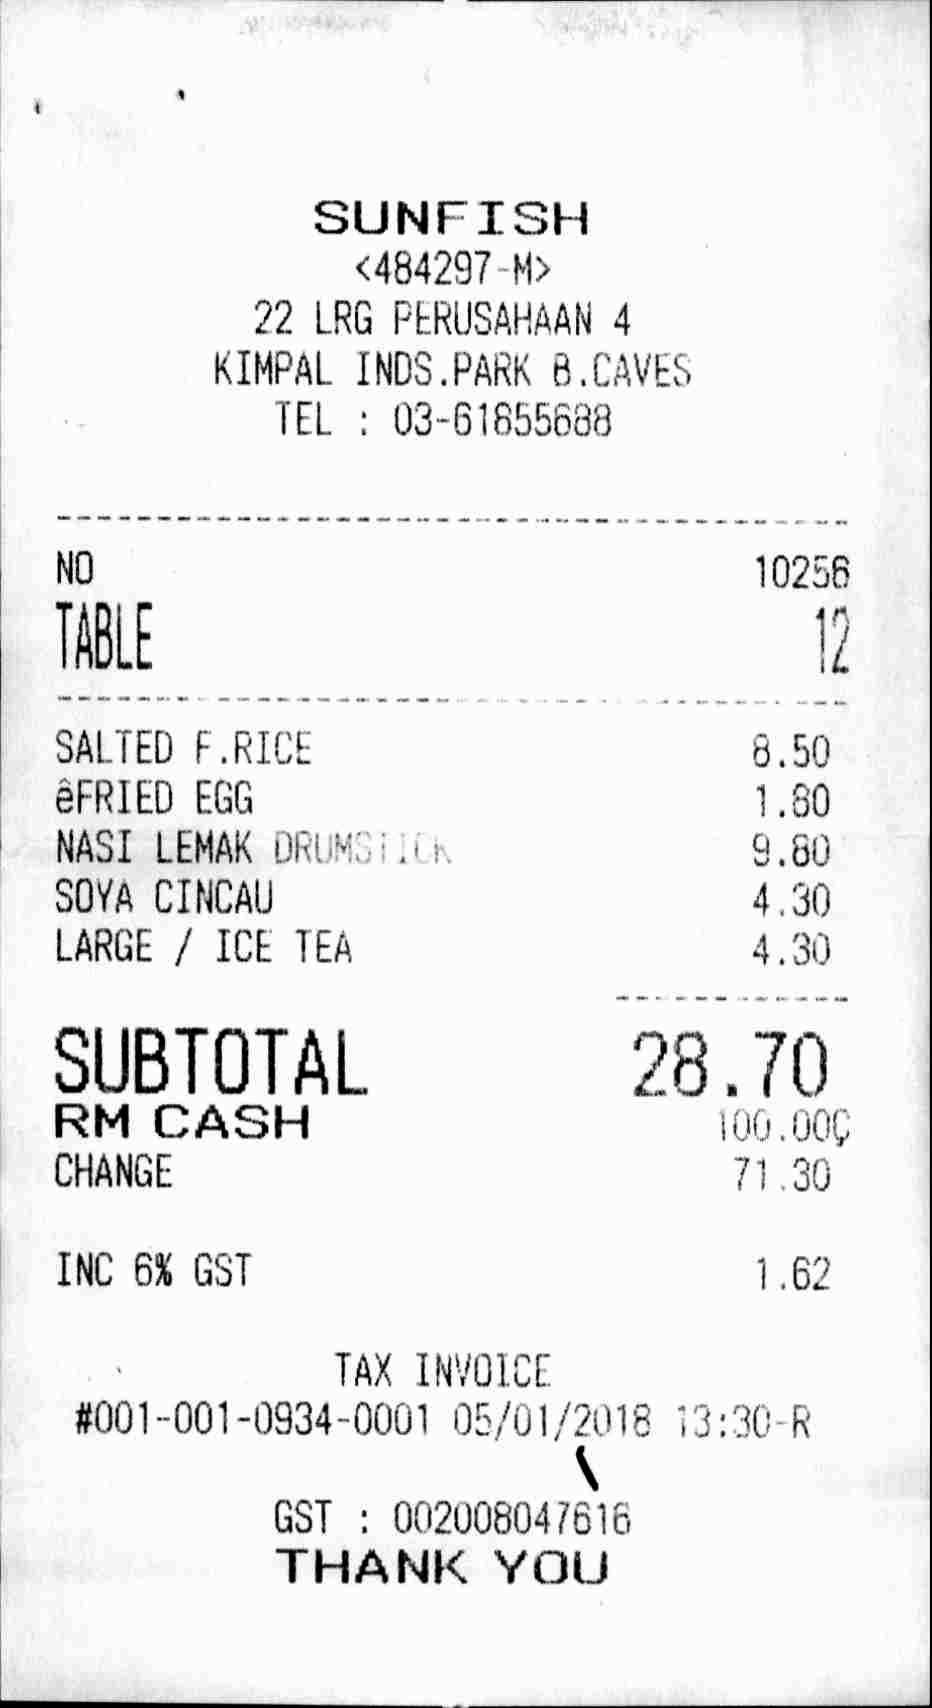
SUNFISH
<484297-M>
22 LRG PERUSAHAAN 4
KIMPAL INDS.PARK B . CAVES
TEL : 03-61855688
NO
TABLE
10256
12
SALTED F . RICE
EFRIED EGG
NASI LEMAK DRUMSTICK
SOYA CINCAU
LARGE / ICE TEA
8.50
1.80
9.80
4.30
4.30
SUBTOTAL
RM CASH
CHANGE
28.70
100.000
71.30
INC 6% GST
1.62
TAX INVOICE
#001-001-0934-0001 05/01/2018 13:30-R
GST : 002008047616
THANK YOU